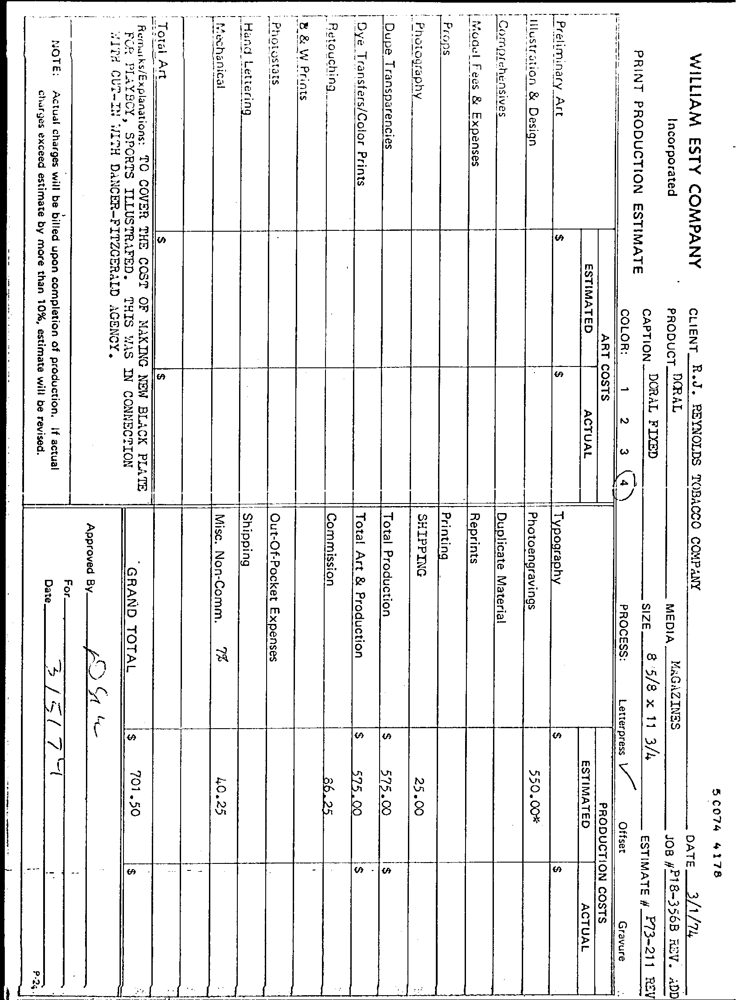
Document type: Invoice